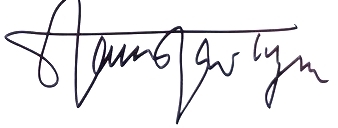
Signature of: stanisław tym